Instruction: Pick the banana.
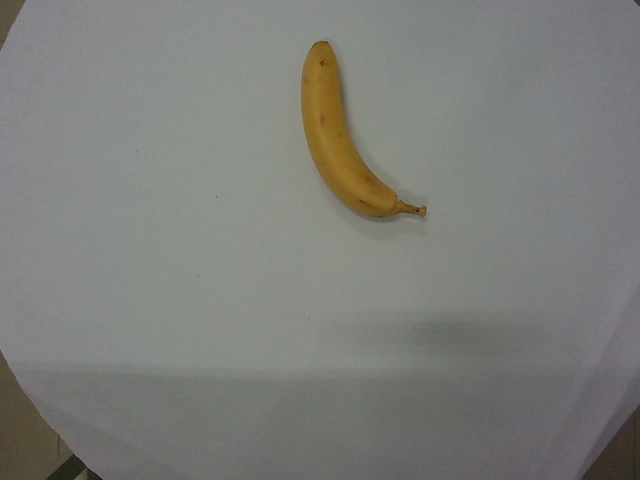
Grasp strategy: vertical